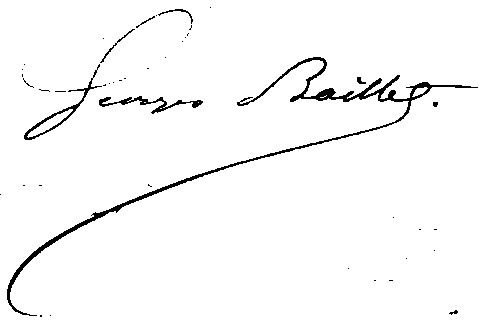
Signature of: georges baillet